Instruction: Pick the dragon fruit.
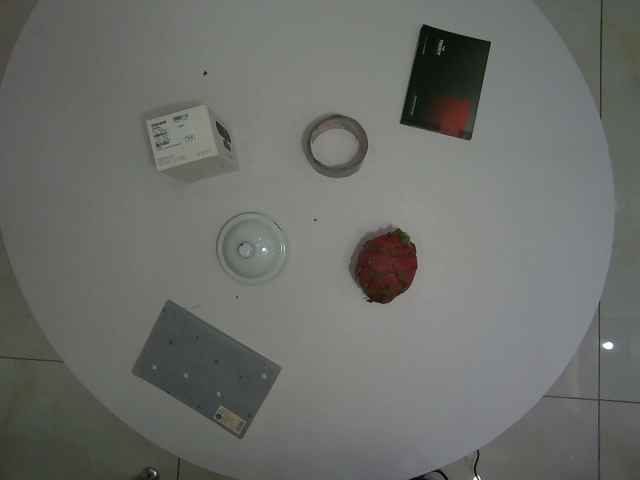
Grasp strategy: vertical